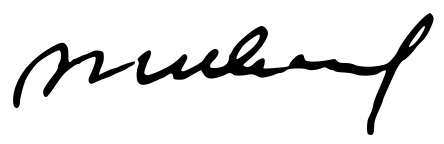
Signature of: q12296148